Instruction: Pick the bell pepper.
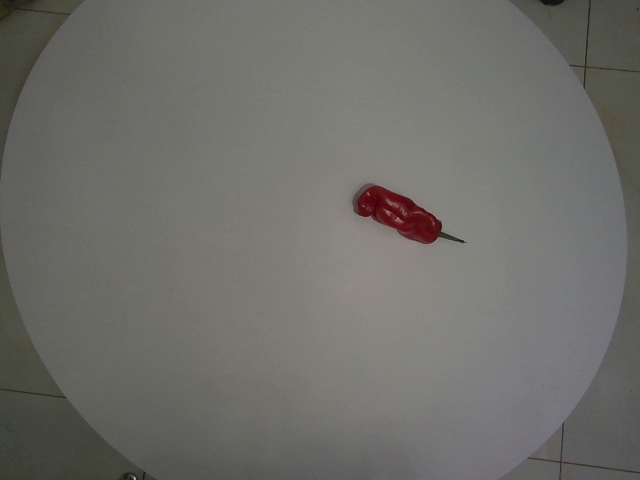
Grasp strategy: vertical